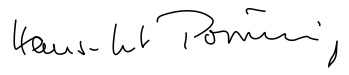
Signature of: hans gert pöttering